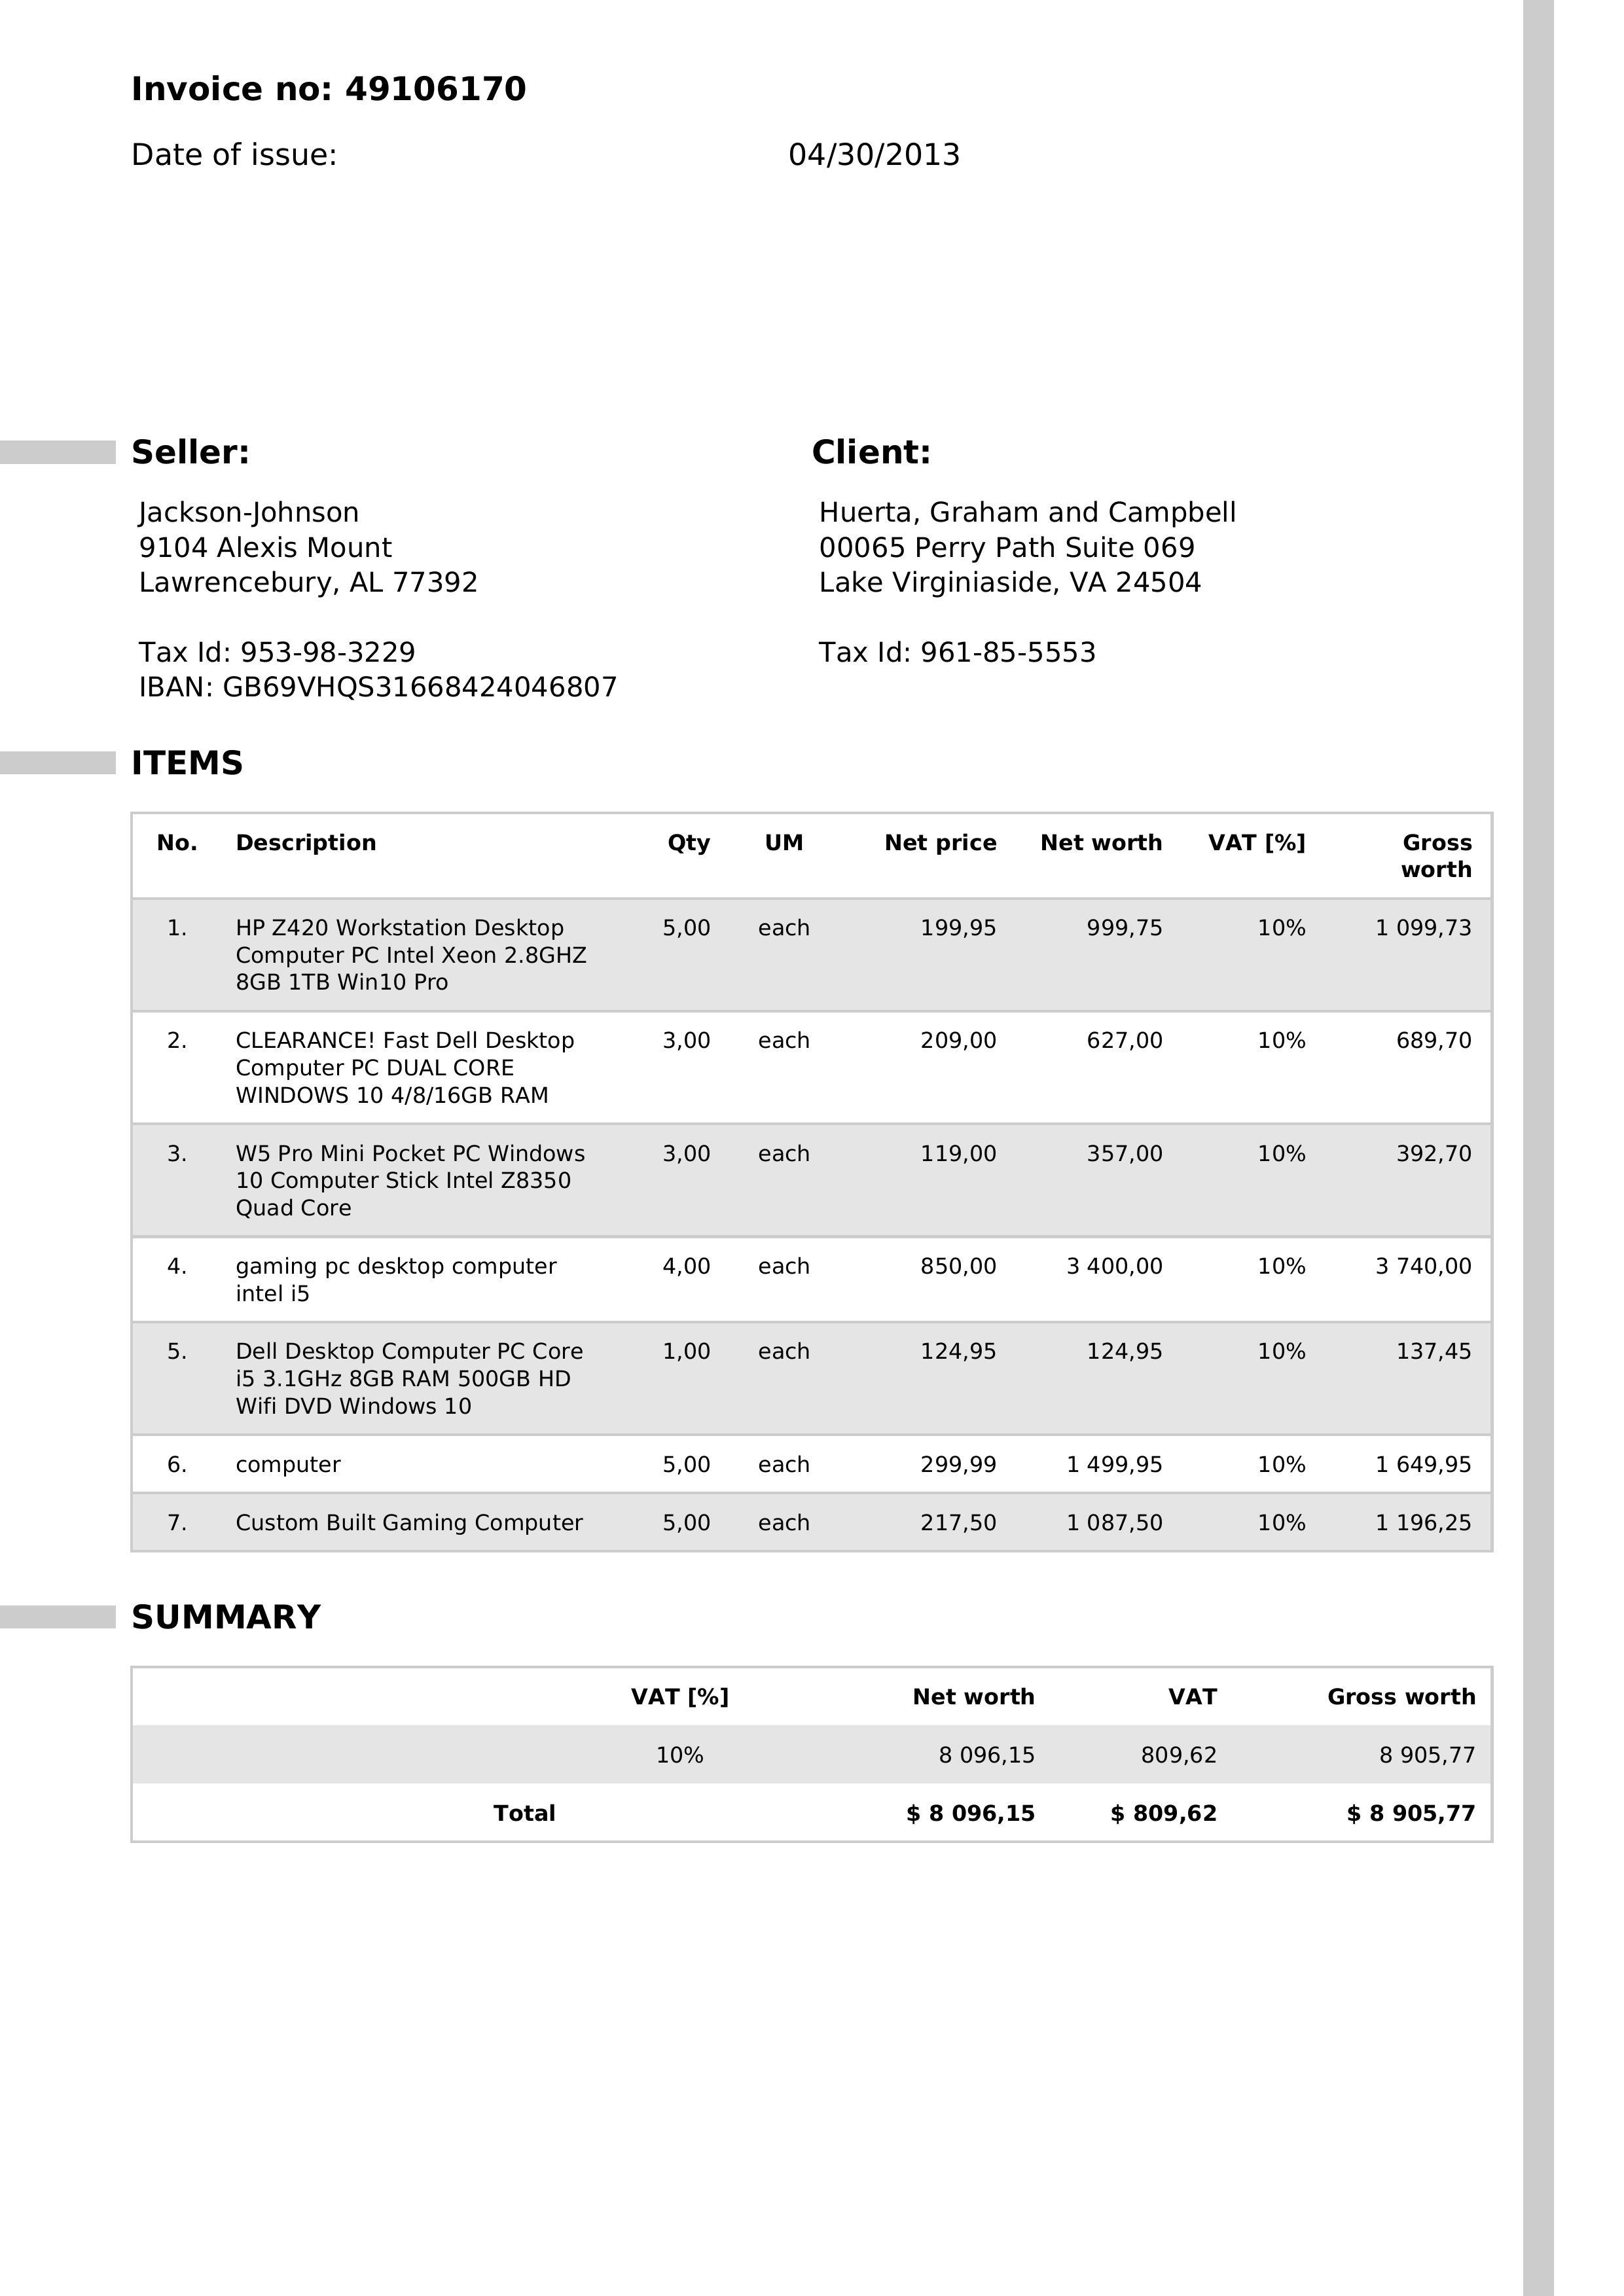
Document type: Invoice